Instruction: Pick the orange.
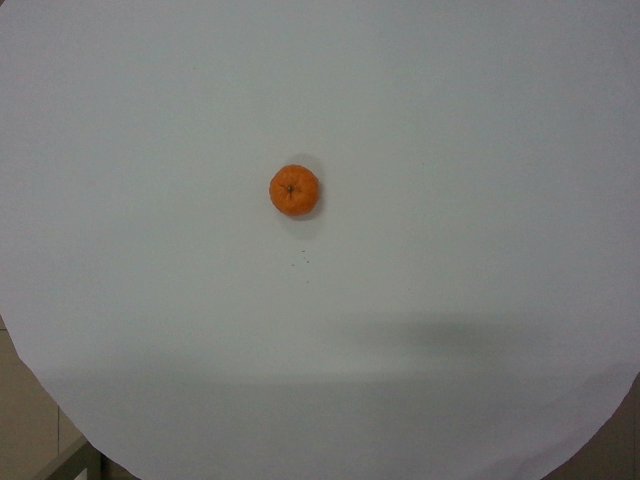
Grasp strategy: vertical